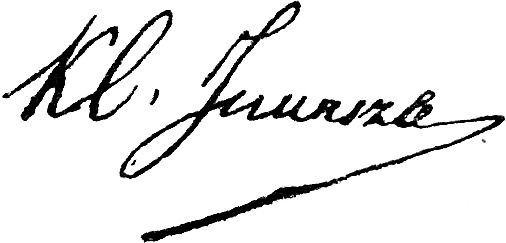
Signature of: klemens junosza